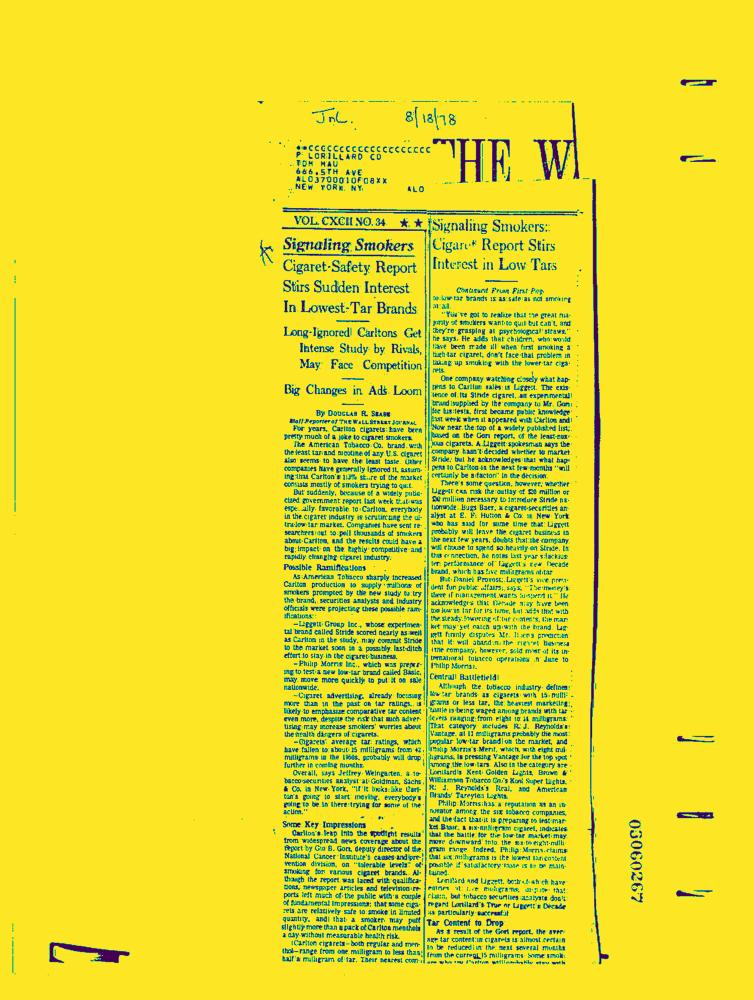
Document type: News-Article